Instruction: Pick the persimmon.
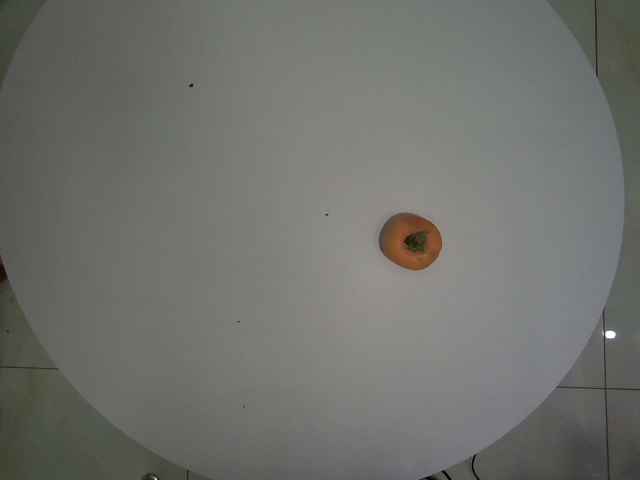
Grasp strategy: vertical